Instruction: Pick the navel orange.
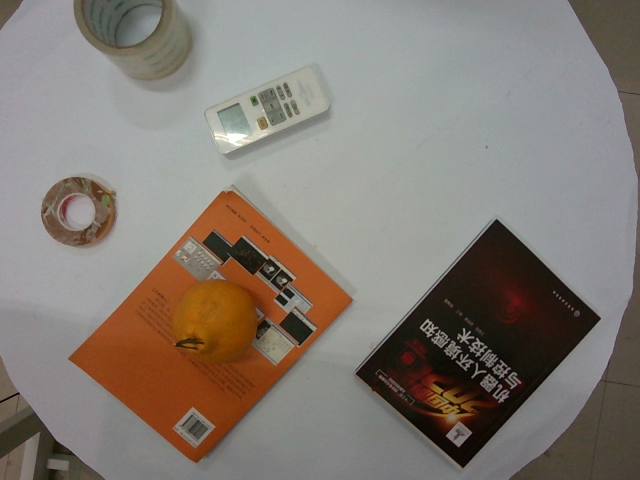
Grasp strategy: vertical